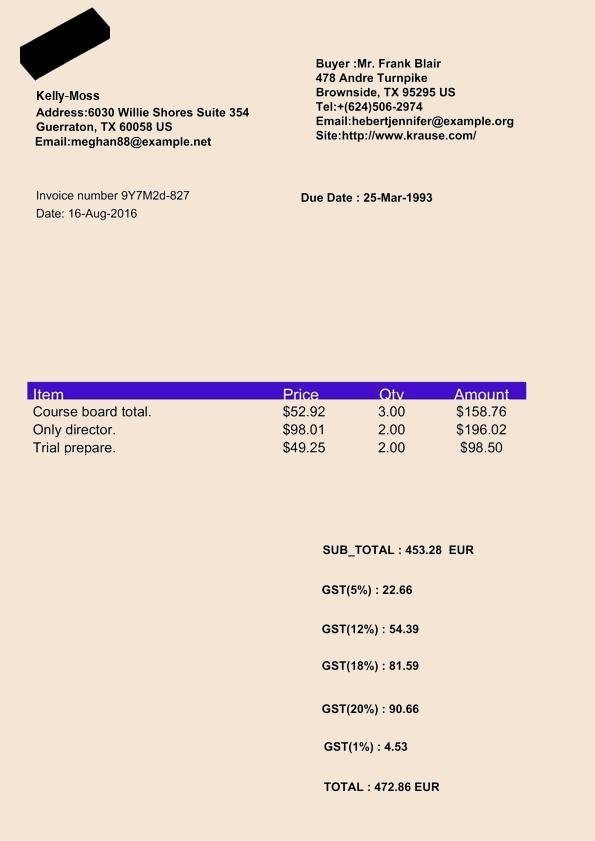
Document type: Invoice